Question: Talk about the condition:
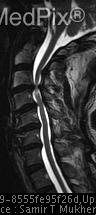
Answer: The disease is discussed as: Spinal stenosis is a narrowing of the spinal canal.  There are many causes, including both congenital and acquired conditions.

Causes:
congenital
short pedicles
facet joint arthritis/hypertrophy
ligament hypertrophy
disc bulge and herniation

Presentation: Back and limb pain, neurogenic claudication (*), + straight-leg-raising test and + extension signs, abnormal reflex and sensory examination, weakness.

Diagnosis:
A meta-analysis boy Vroomen et al (PMID: 10552236)
Straight leg-raising sens 0.85 spec 0.52
Crossed straing leg-rasing sens 0.30 spec 0.84

Imaging:
There continues be controversy about the diagnosis. In symptomatic patients the front-to-back (antero-posterior or sagittal diameter)is often less than 12-20 mm.  The side-to-side dimension (lateral narrowing) is usually less than 20-30 mm.  The posterior lamina (that form the roof of the spinal canal) are connected to the body of the vertebra by the pedicles. Some patients with short pedicles have symptoms of spinal stenosis.

Pneumaticos et al (PMID: 10992311) reported:
dural sac (AP)10.2mm at L3-4, L4-5, or L5-S1 was 74% sensitive and 74% specific for leg pain (sciatica)

Hurri et al (PMID: 9588466) reported:
severe stenosis - AP < 7.0 mm
moderate stenosis - AP 7.0 - 10.5 mm